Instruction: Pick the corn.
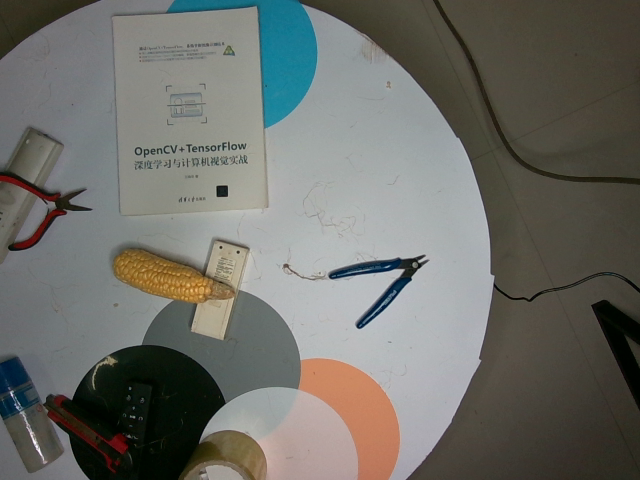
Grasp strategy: vertical